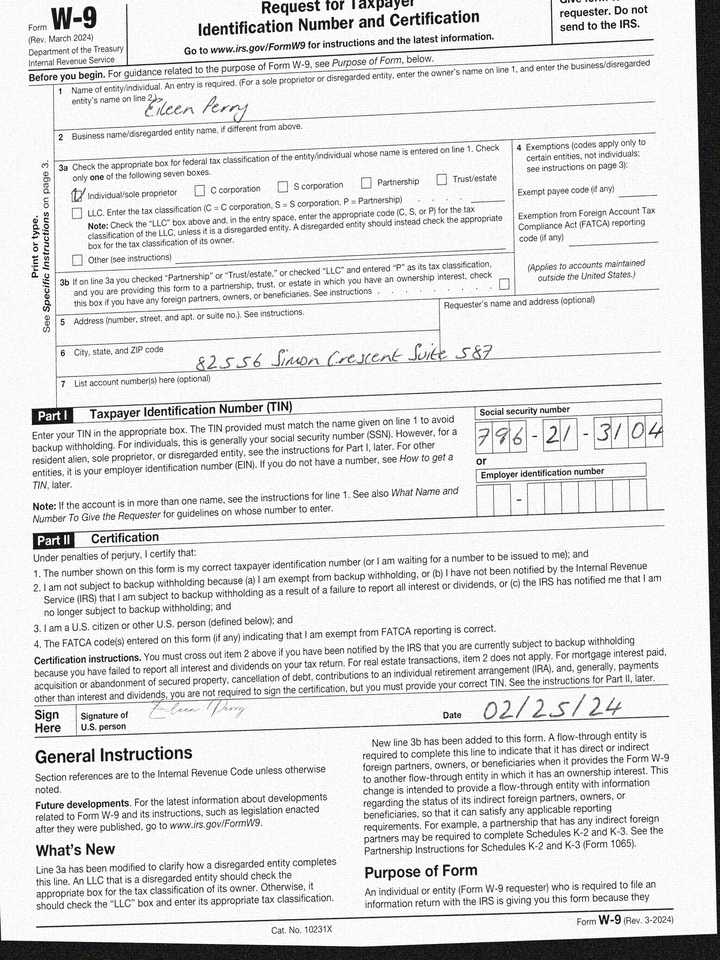
adr1: 82556 Simon Crescent Suite 587
cbx: yes
ssn: 796213104
enm: Eileen Perry
sdt: 02/25/24